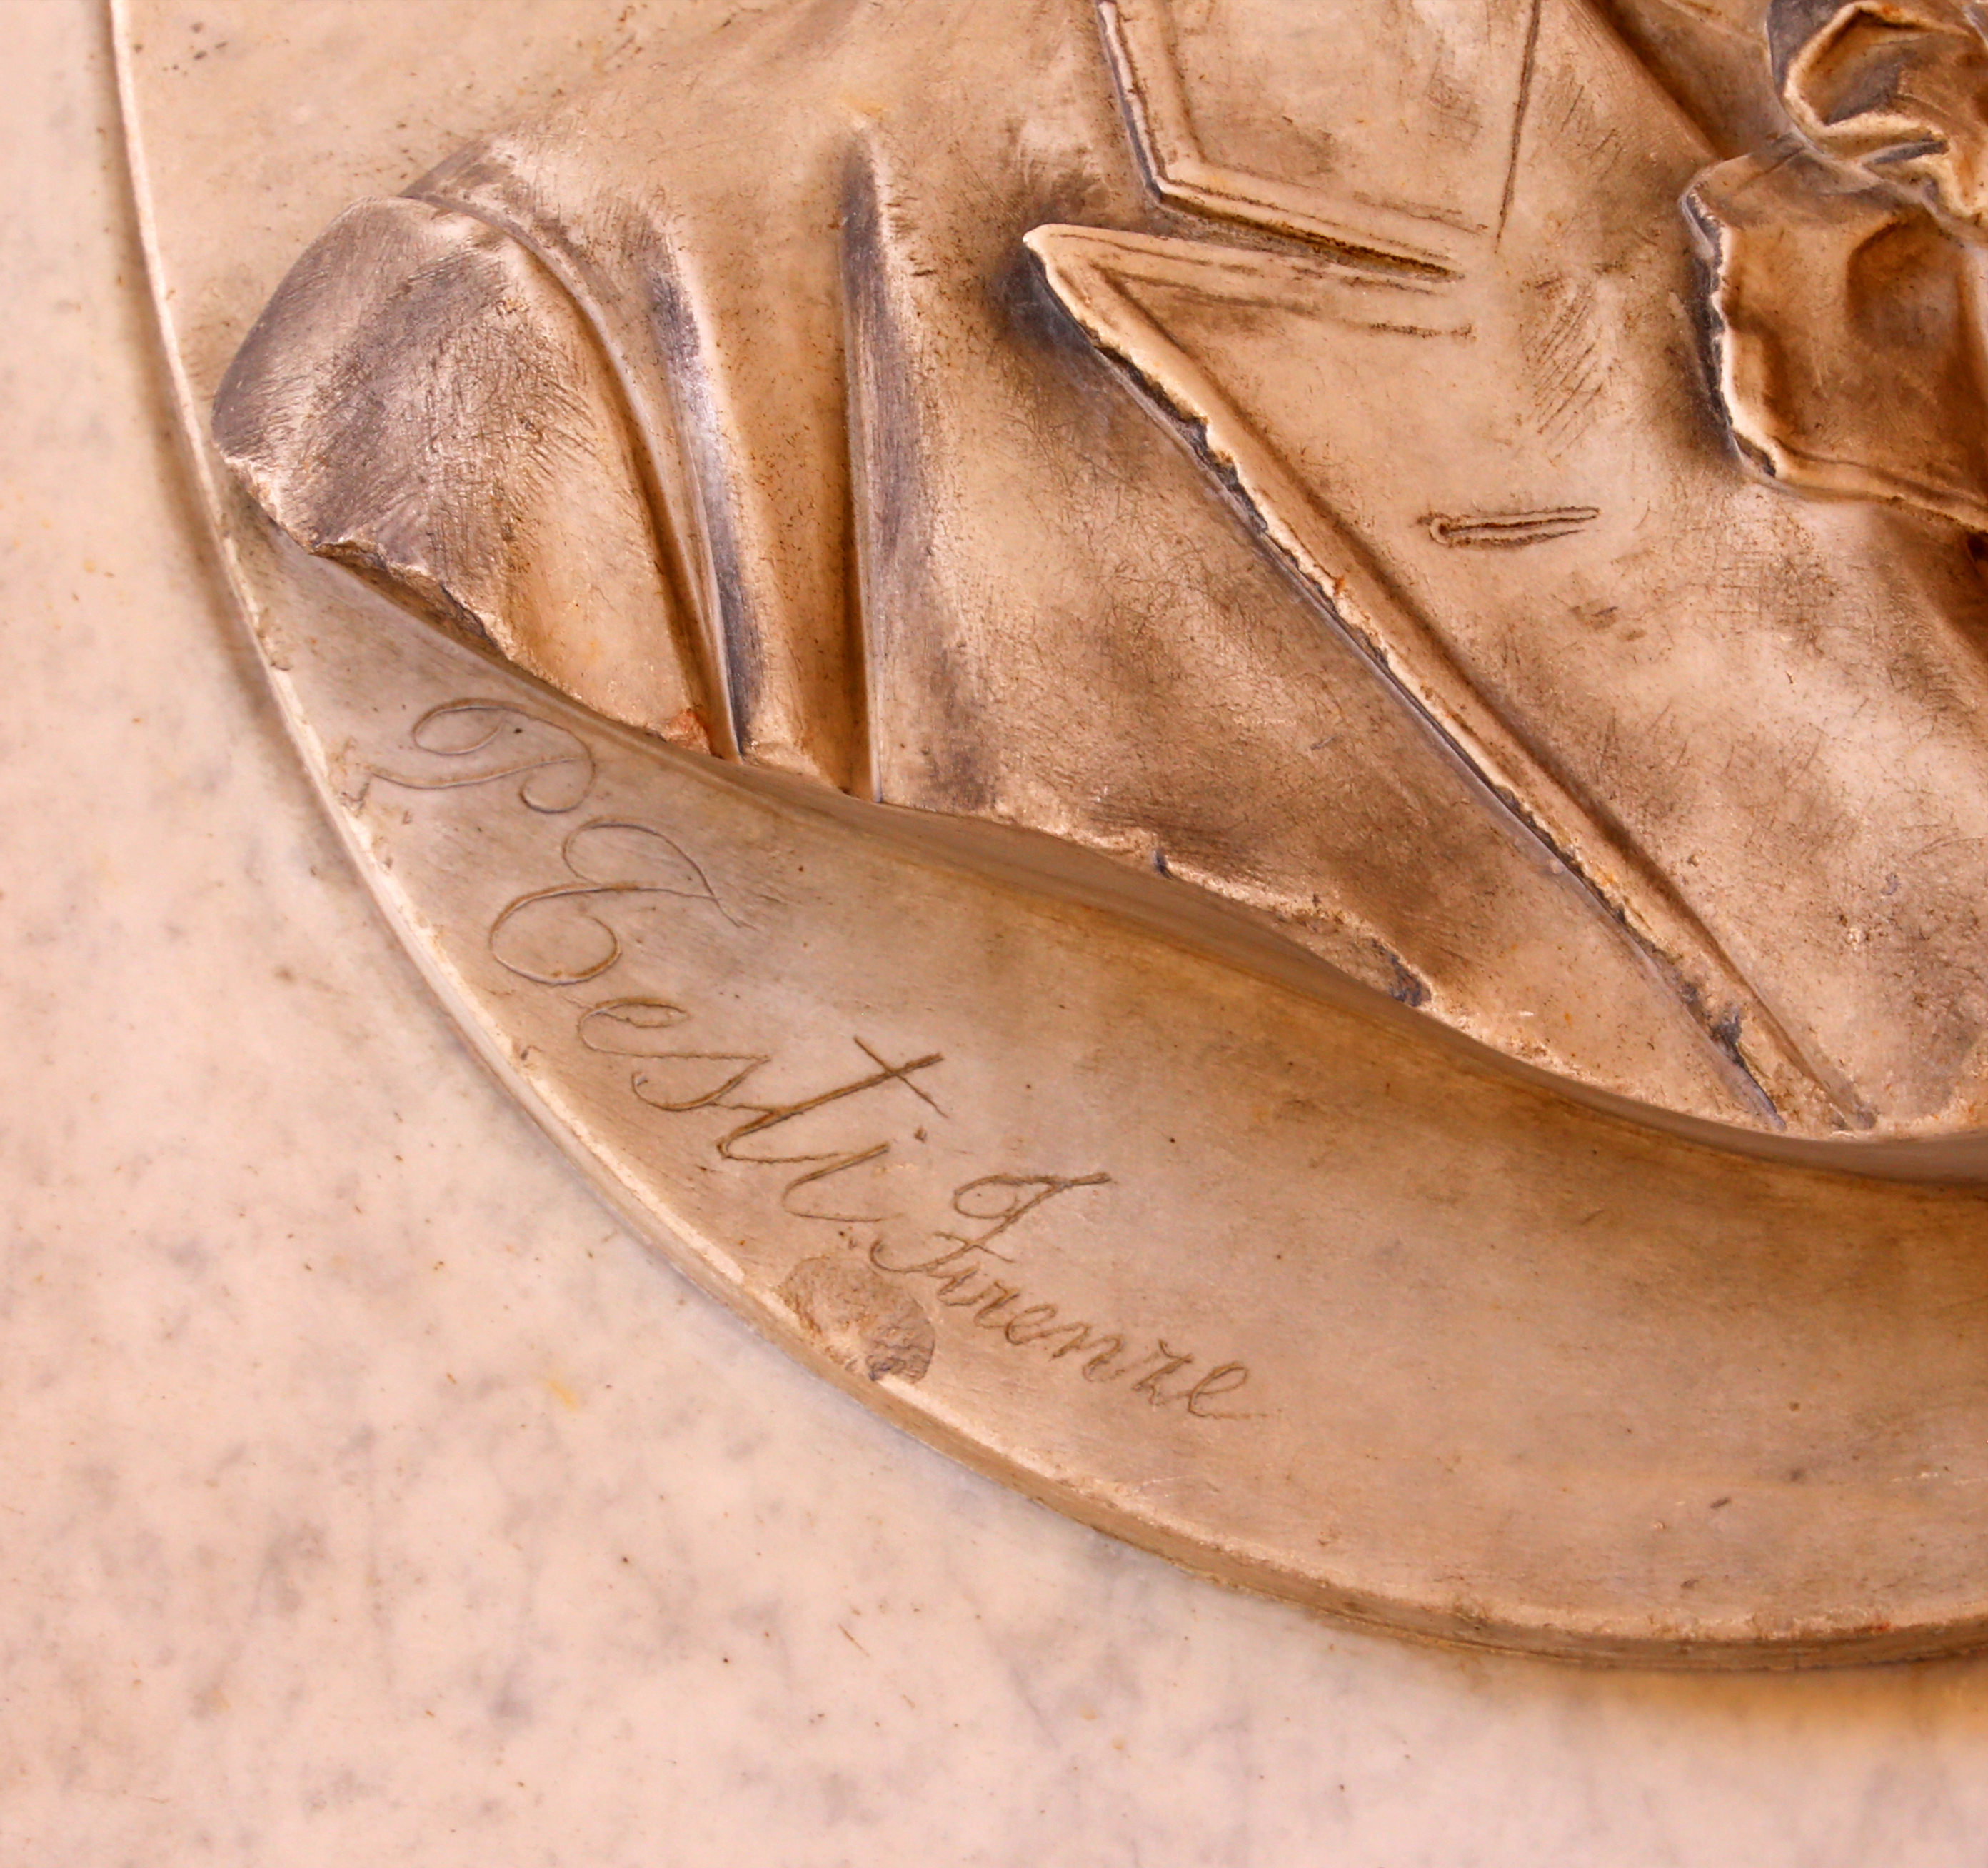
Signature of: paolo testi